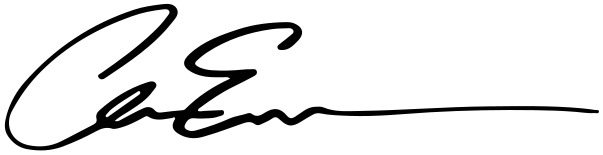
Signature of: chris evans